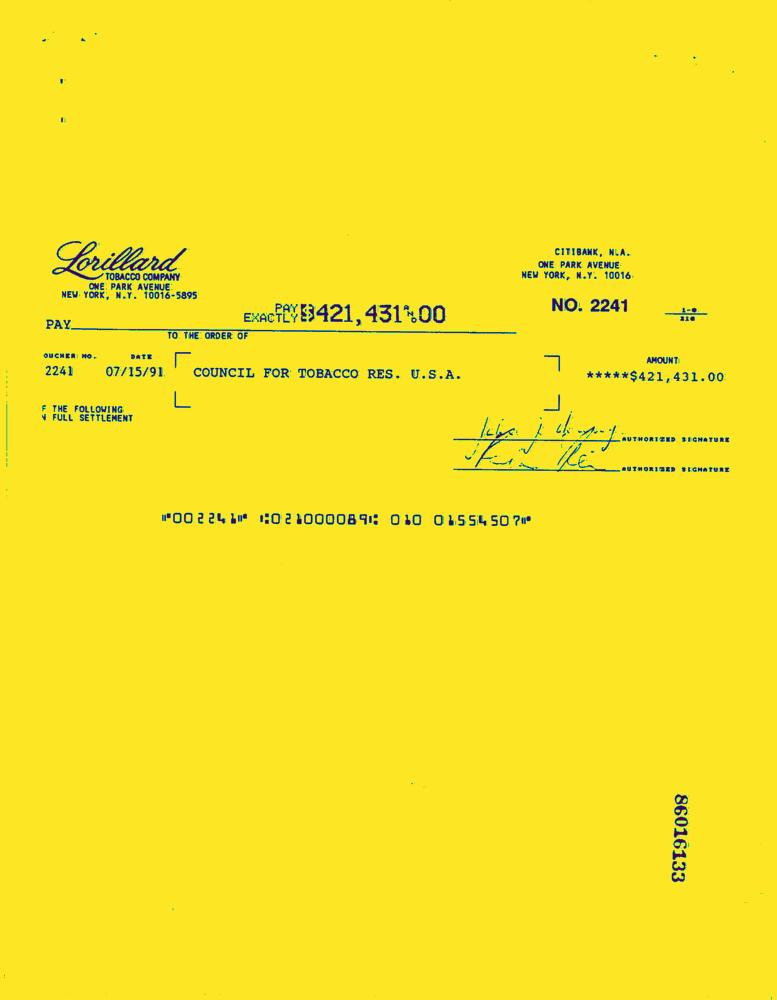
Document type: Invoice-Doc